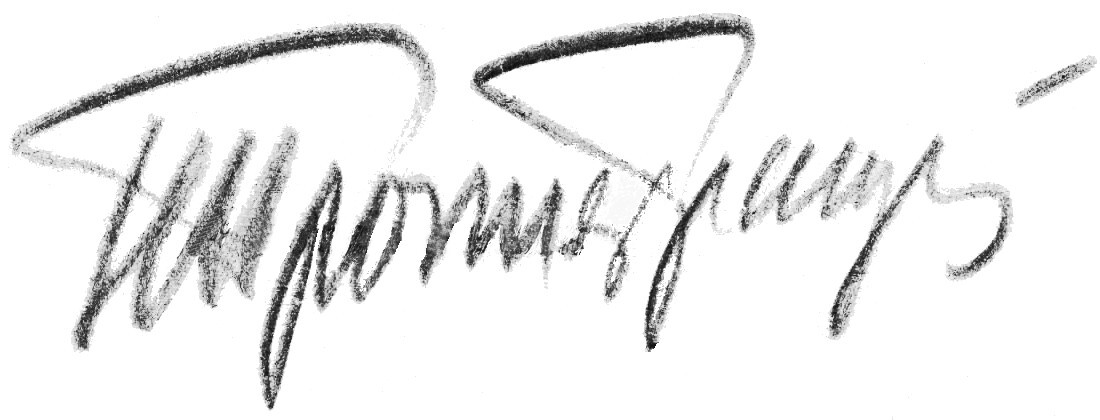
Signature of: nikolay grashchenkov